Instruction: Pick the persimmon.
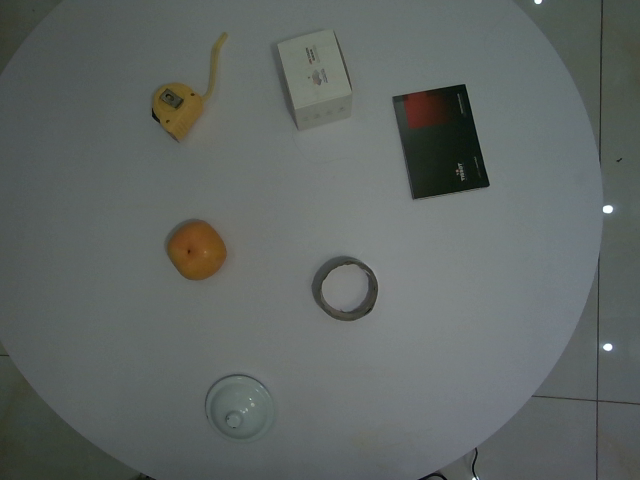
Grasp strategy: vertical